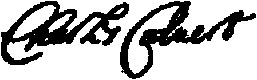
Signature of: charles calvert 3rd baron baltimore